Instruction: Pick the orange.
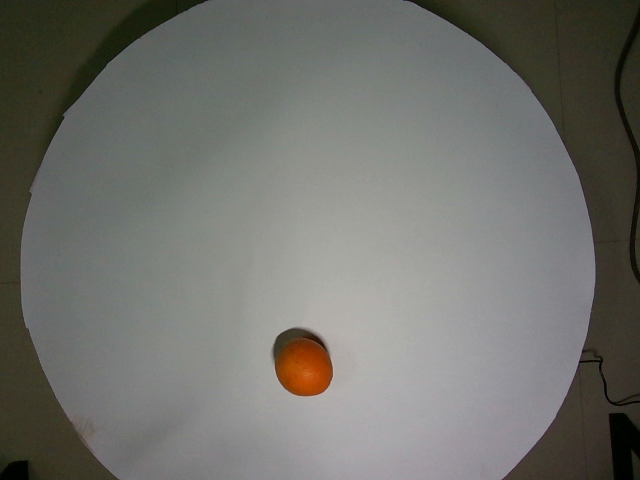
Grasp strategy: vertical